Question: Talk about the condition:
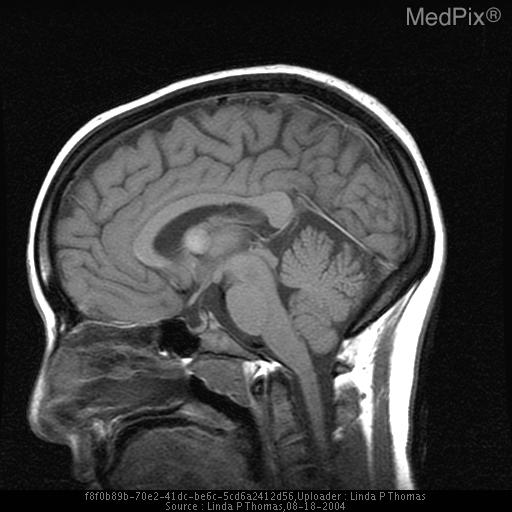
Answer: The disease is discussed as: Colloid  cysts  are  uncommon  benign cysts of the anterior superior third ventricle, which are thought to arise  from  embryologic tissues  of  the  paraphysis, ependyma, or choroid plexus.  These lesions typically present in young adults in the  2nd to 5th   decade   with   complaints  referable  to  acute  or  chronic hydrocephalus.  Other symptoms include ataxia, memory disturbances, and gait disorders.    The  cyst  contents  include  secretory  and breakdown  products  of the epithelial lining tissue, including hemorrhage, lipid (cholesterol), hemosiderin, and CSF.

On  T1-weighted MR images, these cysts vary widely from hypo- to hyperintense in comparison to normal brain.  Although they may be bright on T2-weighted images, moderate  to  marked hypointensity  is  common and has been attributed to a very  short  T1  relaxation  time  or  to  magnetic susceptibility effect from paramagnetic substances in the cyst.  On noncontrast  MR,  these lesions occasionally are indistinguishable by intensity from neoplasia; however, the absence  of  enhancement, classic location,  and  relative hypointensity  on  T2-weighted studies should suggest this diagnosis.  Treatment is variable, including  ventricular  shunting alone, stereotactic cyst drainage, or surgical resection.

On  noncontrast CT, colloid cysts are solitary, round to oval, usually hyperdense masses at the foramen of Monro  with  associated enlargement  of  one or both lateral ventricles (Film .3).  Minimal or absent contrast enhancement is typical.  Moderate  enhancement with  contrast  suggests  a  different  etiology,  such  as glioma, craniopharyngioma, choroid plexus papilloma,  or  remotely  meningioma.    Other  cystic  masses  such as arachnoid or ependymal cysts will mimic CSF in density and intensity.